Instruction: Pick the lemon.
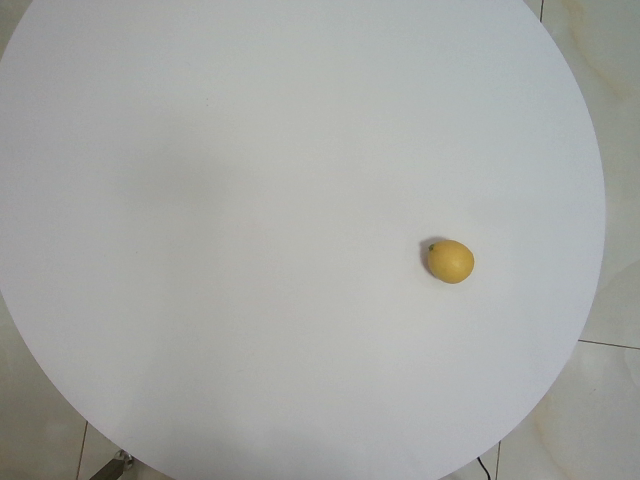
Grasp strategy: vertical